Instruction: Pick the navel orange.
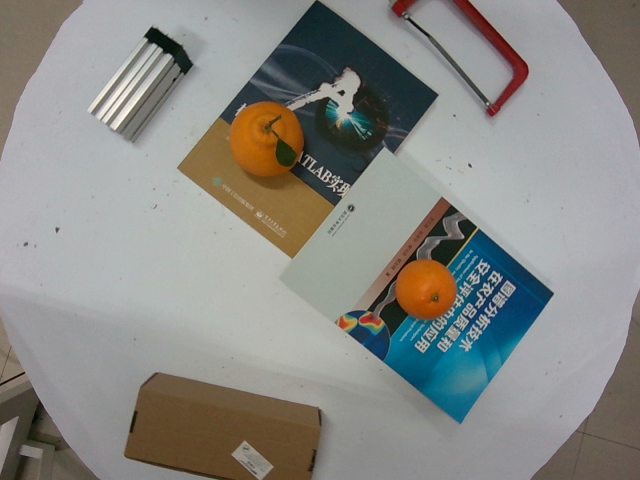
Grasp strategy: vertical